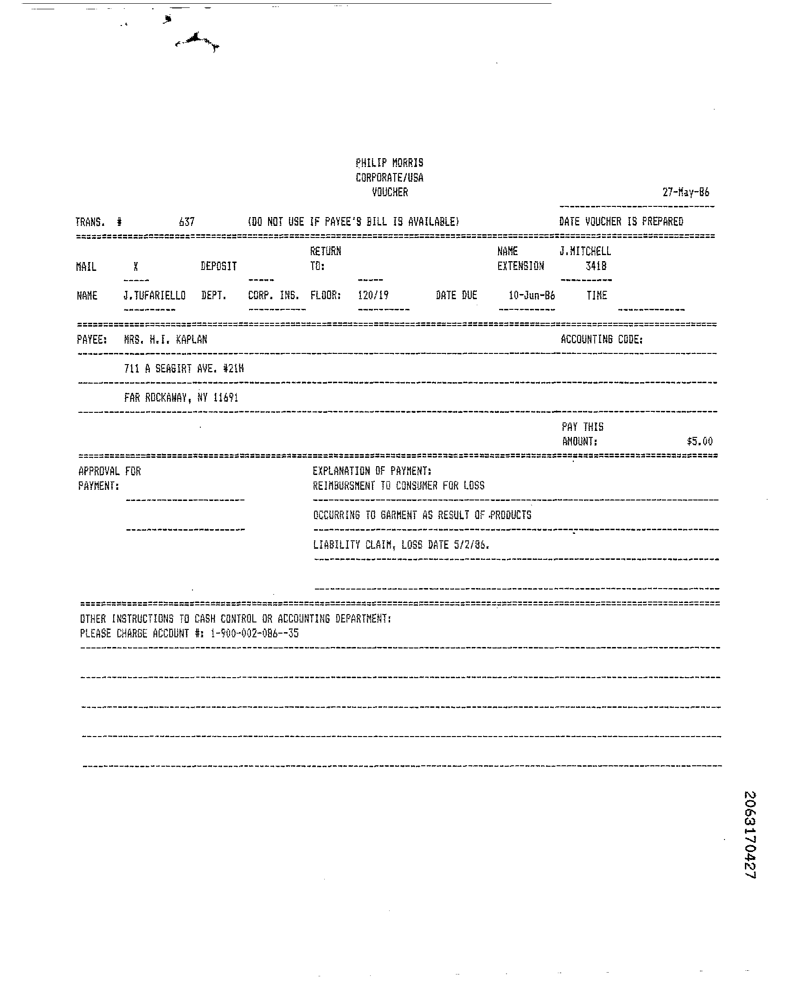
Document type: Invoice